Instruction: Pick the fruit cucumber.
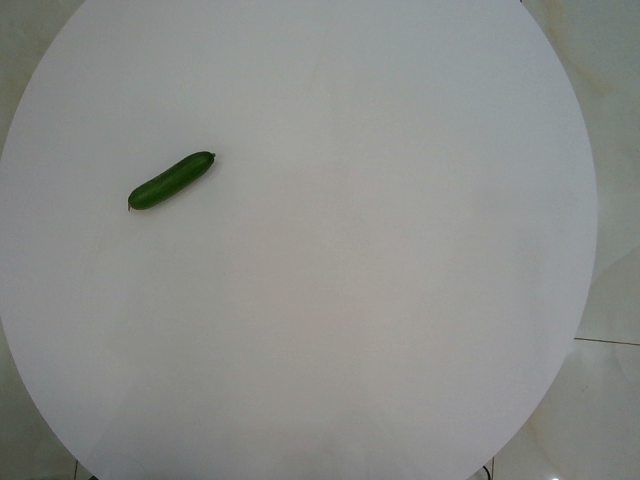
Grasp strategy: vertical